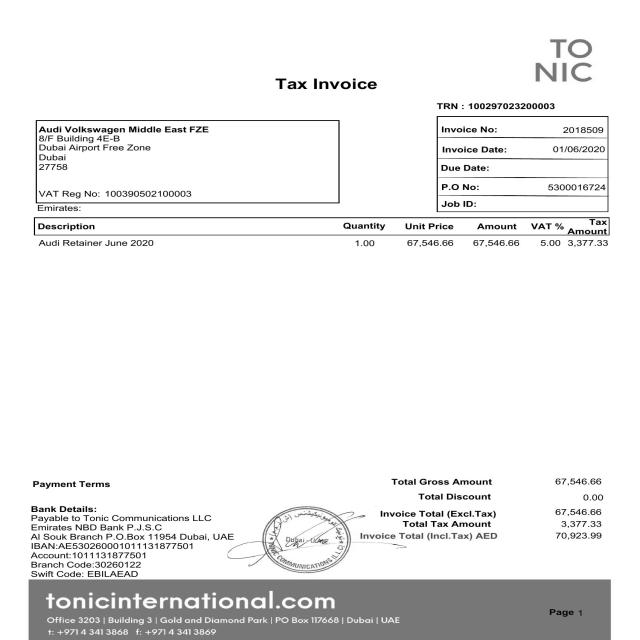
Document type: Invoice